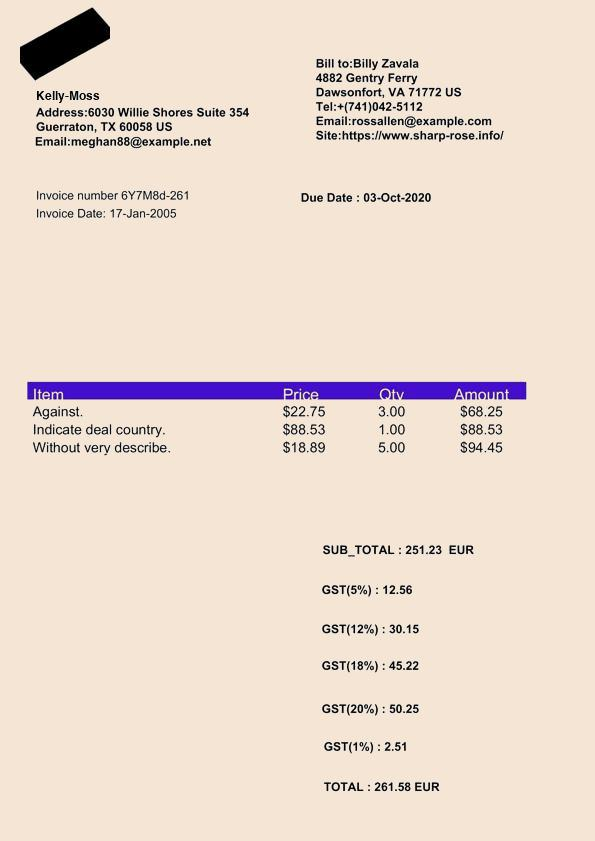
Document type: Invoice